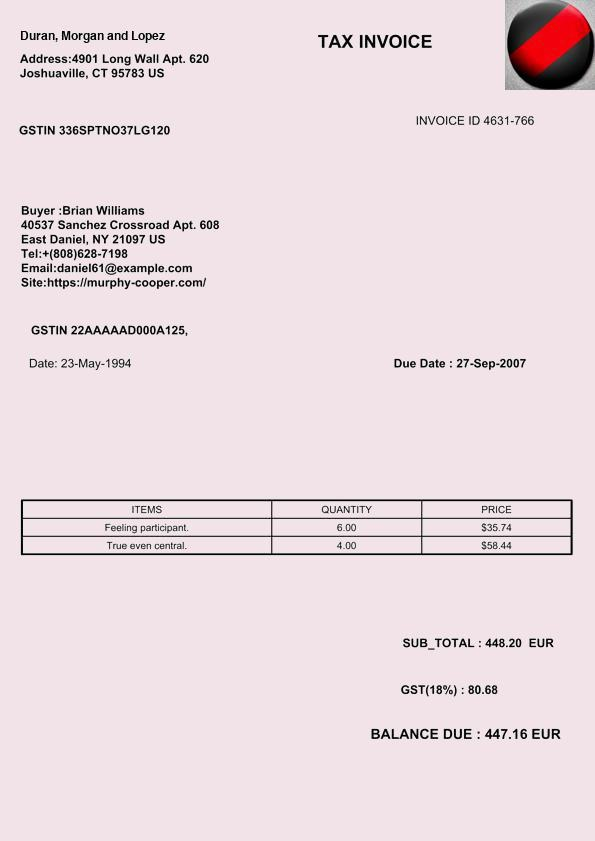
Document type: Invoice